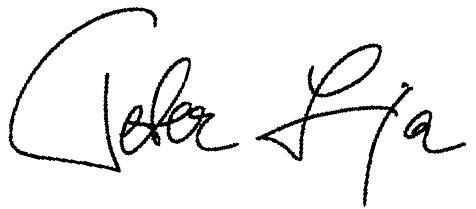
Signature of: peter lipa